Question: What is the suspected problem?
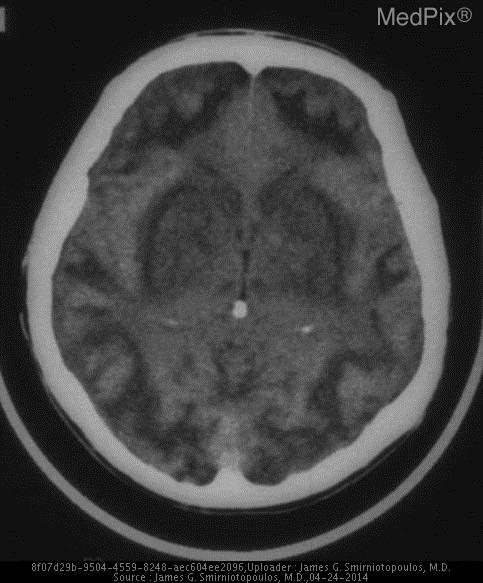
Answer: The findings suggest Bilateral abnormal hyperintensity in the lateral lenticular nuclei (putamen).. Bilateral abnormal attenuation in the lateral lenticular nuclei (putamen), the caudate, and diffuse cortical lesions.. The patient might have a history of 42 y.o. alcoholic man who works as a carpenter, found down in his workshop on Monday morning..